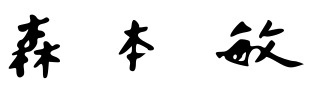
Signature of: satoshi morimoto